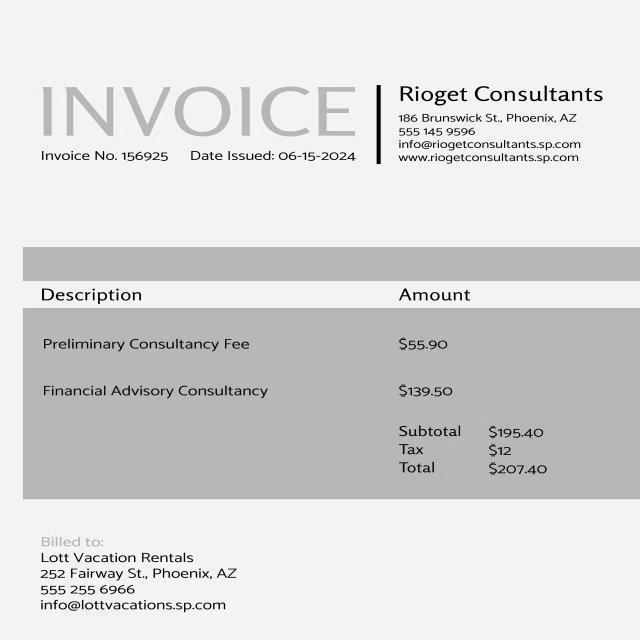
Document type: Invoice